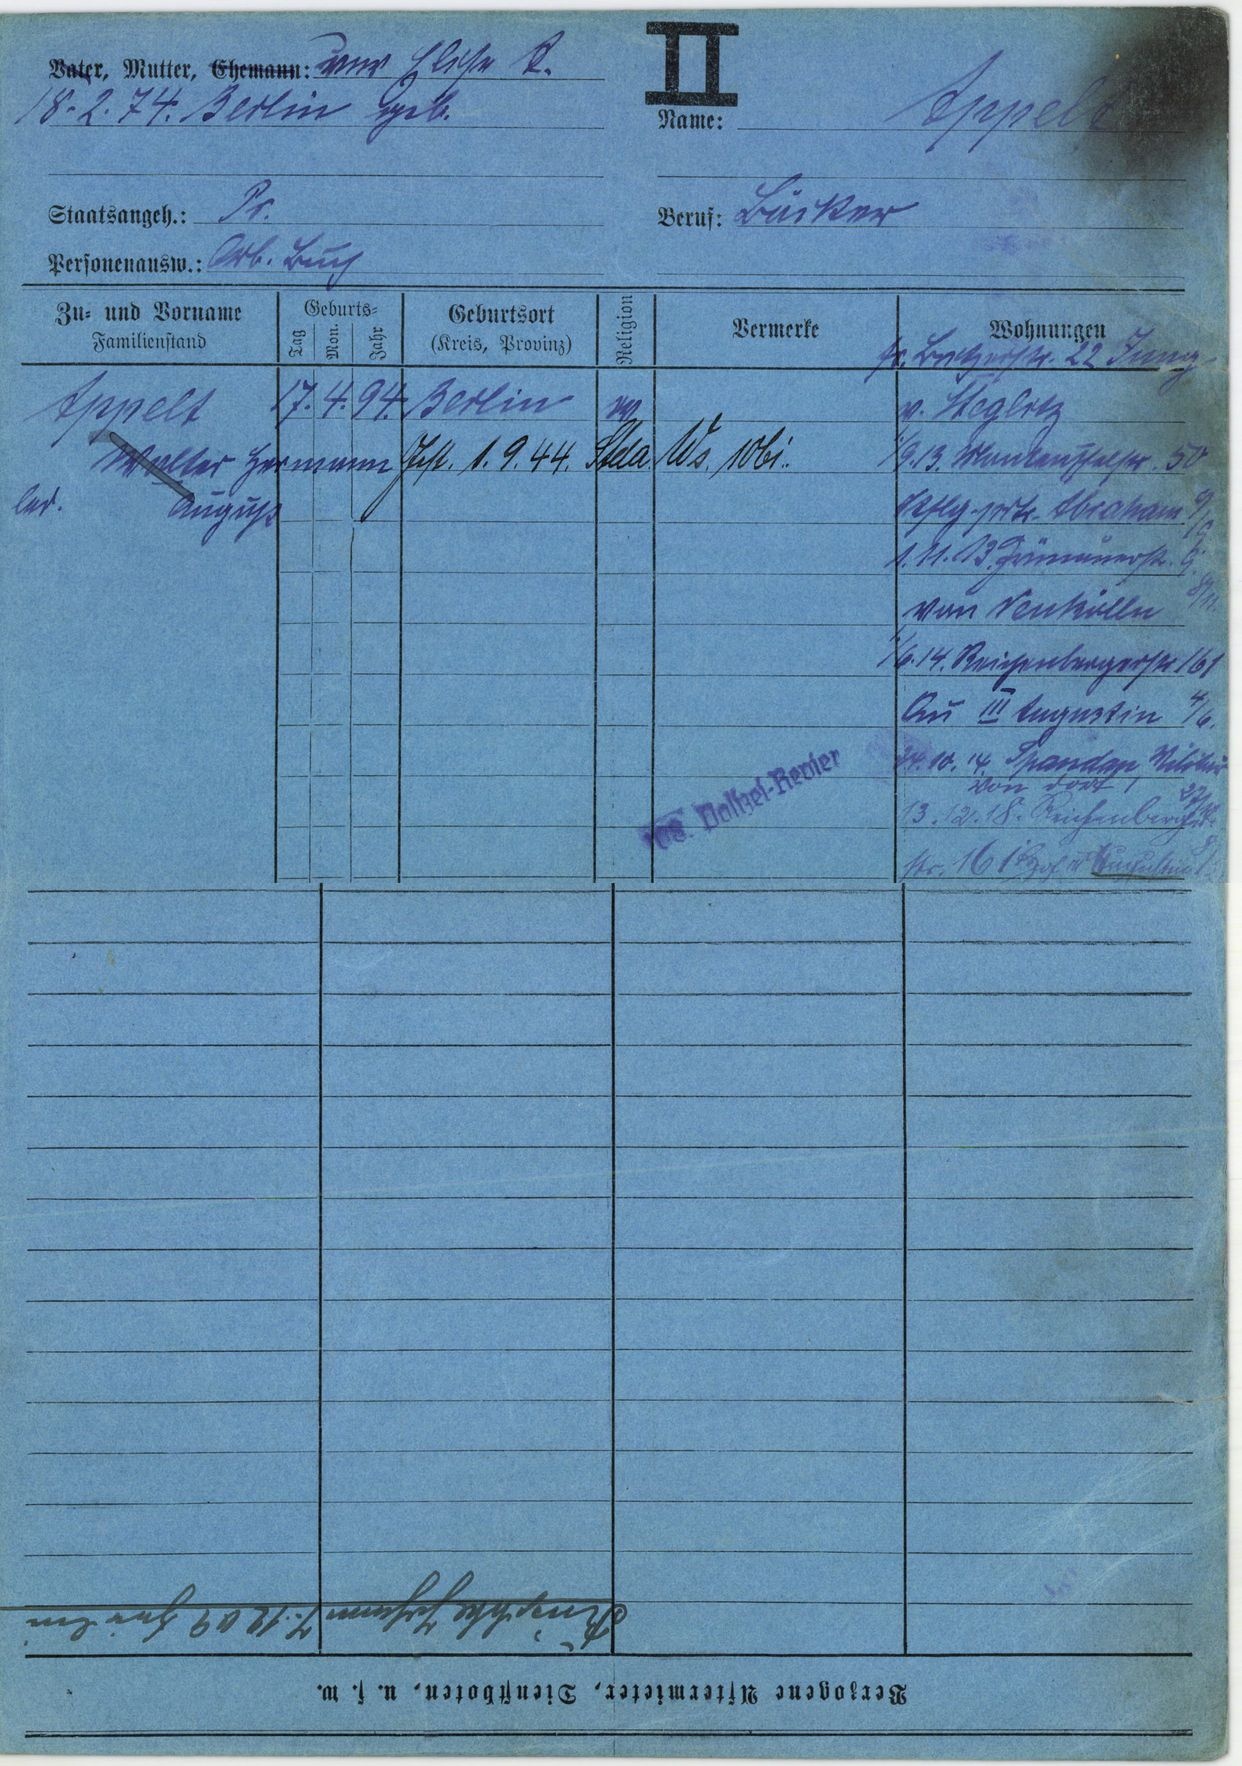
Appelt